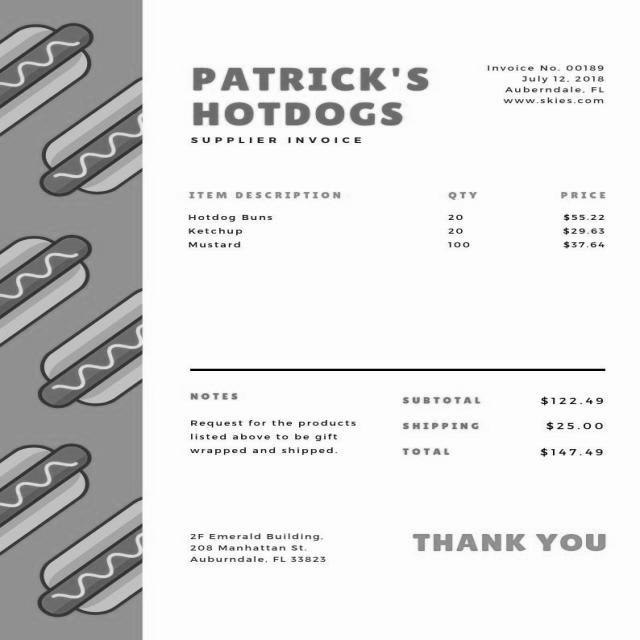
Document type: Invoice